Question: What is the name of the tenant mentioned in the document?
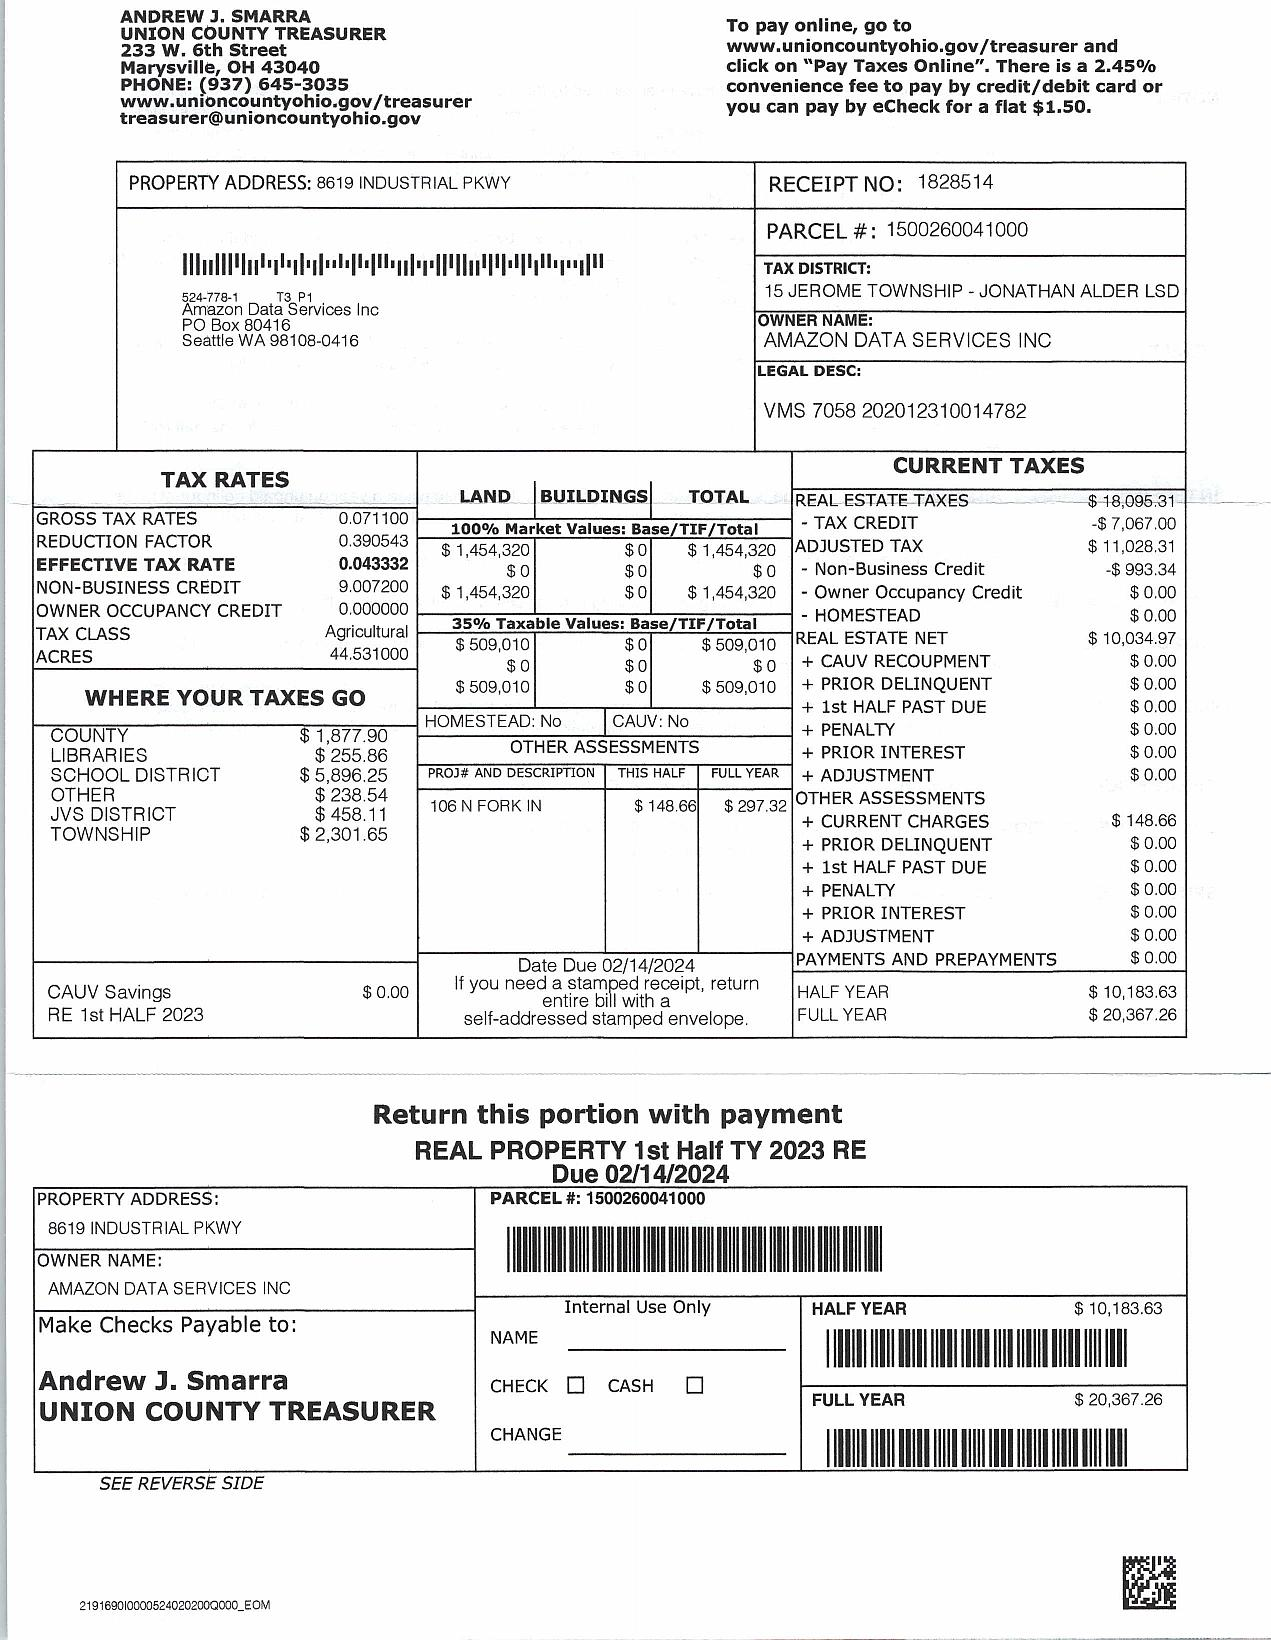
Answer: "AMAZON DATA SERVICES INC"